Question: Describe the condition in detail:
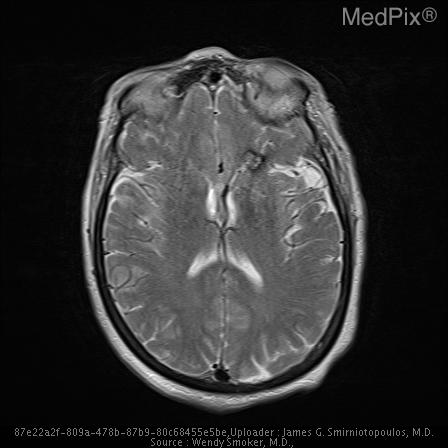
Answer: The disease is discussed as: Cavernous Angiomas make up approximately 10-15% of vascular malformations of the brain. They consist of large sinusoidal vascular spaces which lack normal endothelial tight juctions.  As a result, bleeding is frequent.  The majority of bleeds from these lesions, however, are subclinical with nearly 100% demonstrating hemosiderin staining of the adjacent parenchyma at diagnosis.  There is a 0.5-1% incidence of symptomatic hemmorhage/year.  The most common clinical presentation as a result of hemmorhage is the development of seizures or progressive neurologic deficits, with a seizure disorder being the presenting symptom in approximately 50% of patients with cavernous angiomas.  The degree to which a lesion is symptomatic is,like most CNS abnormalities, dependent on location. Brainstem lesions tend to present earlier with neurologic deficits.

Cavernous angiomas may occur anywhere within the CNS with roughly 3/4 occurring supratentorially, 1/4 within the posterior fossa and brainstem, and occasional lesions within the spinal cord.  While the occurrence may be sporadic, there is a strong familial association identified where close to 80% of members of affected families may demonstrate lesions.  In about 50% of patients the lesions will be multiple.  Whenever more than one cavernous malformation is identified in the CNS, there is probably an autosomal dominant inheritence.  This should prompt an evaluation of all first-degree relatives.

Imaging findings are related to the degree of prior hemmorhage of the lesions.  On CT, these lesions may be heavily calcified.  MR often demonstrates blood products of various ages centrally and a rim of hemosiderin peripherally.  Gradient-echo images may be helpful in identification of small lesions secondary to the gradient suseptibility or characteristic "blooming" artifact produced by hemosiderin.  Following contrast administration, on either CT or MR, variable enhancement may occur.